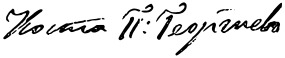
Signature of: konstantin popgeorgiev